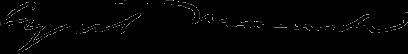
Signature of: cyril maude